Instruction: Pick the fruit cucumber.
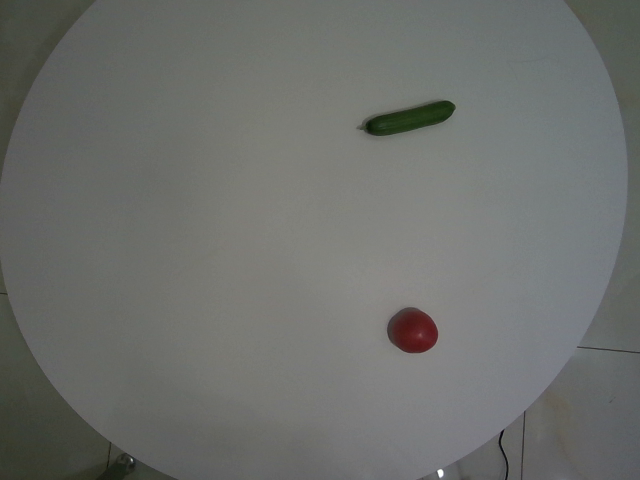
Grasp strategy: vertical